Question: What do the imaging results show?
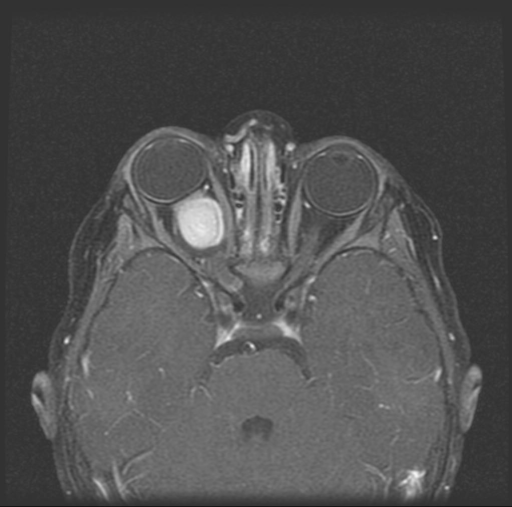
Answer: The imaging shows Right sided intraconal solid spherical mass continuous with the optic nerve. Meninges appear to be intact around mass with CSF surrounding mass. Mass appears to be confined within orbit and does not involve the optic chiasm. The signal intensity of the mass in T1W images is similar to the signal intensity of the optic nerves and brain matter. On T2W images, the mass again has similar intensity to the optic nerves and brain matter and has a higher intensity than the musculature. On T1W images, post-gadolinium, the mass shows fairly uniform contrast enhancement Right sided intraconal solid spherical mass continuous with the optic nerve. Meninges appear to be intact around with sleeve of CSF surrounding the mass. It appears to be confined within the orbit and does not extend to involve the optic chiasm. The signal intensity on T1W is similar to the optic nerves. On T2W images, the mass again has similar intensity to the optic nerves, but has a higher intensity than the musculature. On T1W images after gadolinium, the mass shows fairly uniform contrast enhancement.